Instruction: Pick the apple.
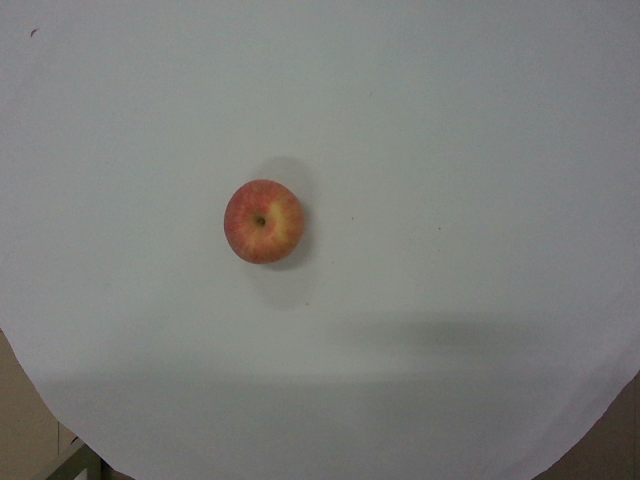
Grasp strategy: vertical